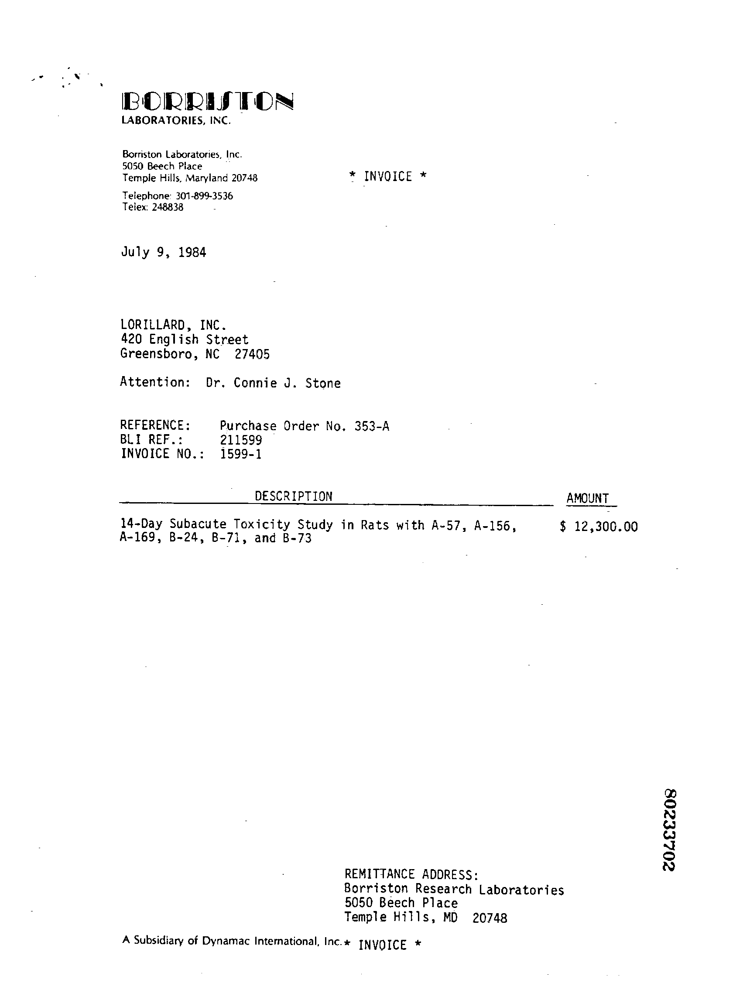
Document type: Invoice